Patient: Male, age 63
We report the case of a 63 year old male diagnosed with lung cancer adenocarcinoma with EBUS-TBNA 22G needle. The patient had a right paratracheal mass diagnosed with EBUS-TBNA 22G (Fig. 1, Fig. 2.). The patient had surgery a right pneumonetctomy, however after 7 days when the billau catheter was removed pneumothorax was diagnosed which did not resolved. Bronchoscopy reveled two minor fistulas in the interior wall of the trachea (Fig. 3.). An additional surgery was performed in order to add a muscle flap patch on the exterior part of the trachea (Fig. 4.). Unfortunately additional stent placement was placed after a silicon stent since the muscle patches failed (Fig. 5.). We chose finally a metallic auto expandable stent since after three months of follow up a small metastatic lesion was observed in the liver (Fig. 6, Fig. 7.). Stent placement is an option for these patients and the right stent has to be placed for each case. After one year of follow up small granulomas have been observed in parts of the stents, however without local cancer recurrence. The patient had a biopsy of the initial metastatic liver lesion and with PD-L1 expression 90% is under immunotherapy with pembrolisumab for 9 months with complete disease control (see Fig. 8).
Keywords: bronchoscopy, ebus-tbna, fistula, lung cancer, rigid bronchospe, stent
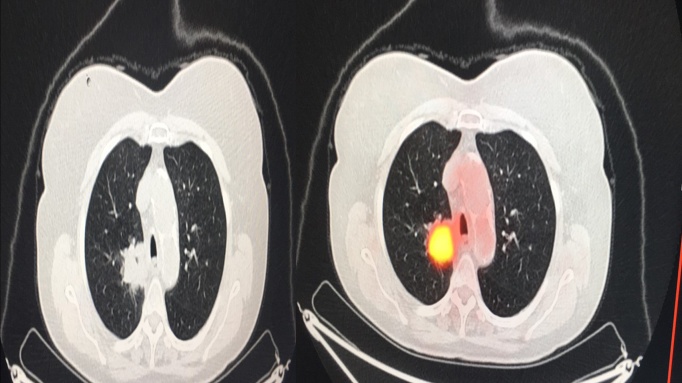
Image caption: Lung mass right upper lobe with PET-CT.